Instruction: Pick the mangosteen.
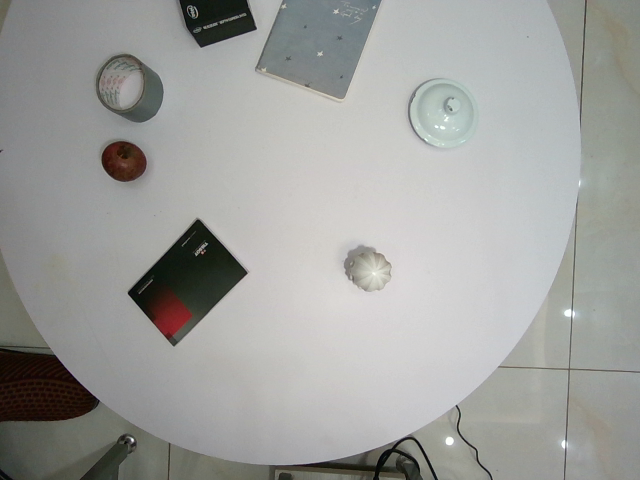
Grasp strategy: vertical